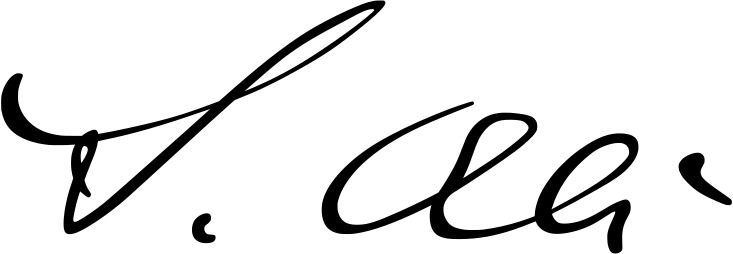
Signature of: sabahattin ali